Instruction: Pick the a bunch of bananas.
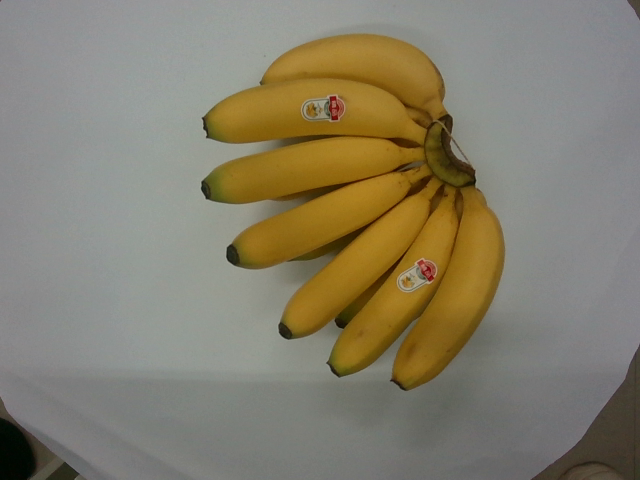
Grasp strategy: vertical